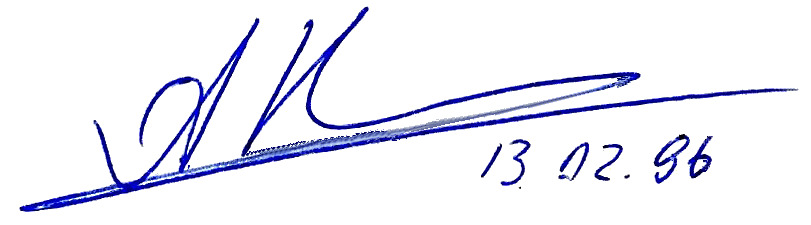
Signature of: anatoly kvochur